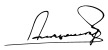
Signature of: alexander i of yugoslavia